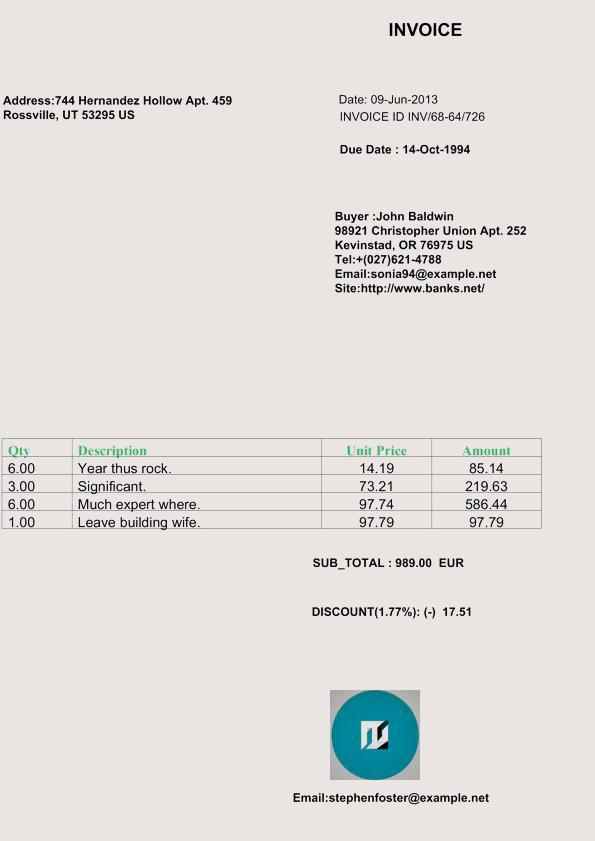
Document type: Invoice